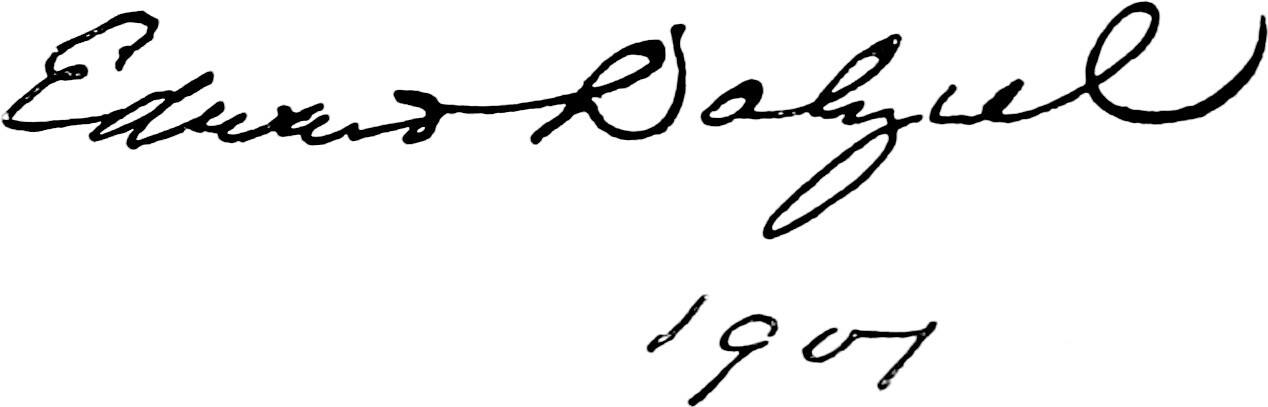
Signature of: edward dalziel